Patient: Female, age 34
A 34-year-old young lady was admitted to the Department of Rheumatology and Immunology of the 2nd affiliated hospital of Chongqing Medical University (CQMU), Chongqing, China, on May 6, 2021, due to "limb joint pain for more than one month" (Figure 1). More than a month before admission, the patient developed bilateral symmetrical pains in her wrists, elbows, knees, and ankles without obvious causes, along with tenderness. These symptoms were heavier in the morning with stiffness, and slight relieving at afternoon. The involved joints were intermittent swelling, without wandering or joint deformity. During the course of disease, she had no fever, cough, expectoration, abdominal pain, and diarrhea. This lady was with a height of 160cm, and a weight of 55kg (BMI 21.48kg/m2). She was a salesperson, working at a supermarket with central air conditioning. And a dog was raised at the lady's home. She had married without a child. She had no history of smoking or alcohol consumption. There was an allergic history to cephalosporin about 10 years ago. She was born and living in Chongqing for a long time, and she had not gone to other places for a recent year. Physical examination of her whole body showed no abnormal findings.
After admission, firstly, the lady's anti-Ro antibody was positive (++), Sjogren's syndrome was suspected. However, no abnormality was found in the parotid gland and bilateral submandibular glands. Therefore, lip mucosa biopsy was performed to further exclude the diagnosis of Sjogren's syndrome. At the same time, ultrasonography of muscle and bone showed that there was some effusion in the joint cavity of the right knee joint. Along with the symptoms of joint pain, rheumatoid arthritis should be considered. Next day, the negative results of anti-cyclic citrullinated peptide (CCP) and rheumatoid factor (RF) helped decrease the possibility of rheumatoid arthritis' diagnosis. Enhanced CT scanning of chest (Figure 2) unexpectedly showed bilateral pulmonary interstitial inflammation, with multiple lymphadenopathies, thus pneumonia was considered (Figure 2A and B). Although the patient had no typical symptoms like fever, cough, expectoration, or shortness of breath, levofloxacin was given empirically with elevated neutrophils (Figure 3A). At the same time, the relevant etiological examination was further arranged; however, these results were successively showed negative (Supplementary Table 2).
On the third day, the lady's joint pain was still obvious, so she underwent an intra-articular puncture, fluid extraction, and 1 mL of Diprospan injection into the intra-articular cavity for anti-inflammatory treatment. The pathological results of lip mucosa came back and showed that no lymphocyte aggregation was found. Till then, the diagnosis of Sjogren's syndrome was completely excluded. And the patient's joint pain relived. One week later, a re-examination of chest CT scanning showed that the inflammation of both lungs was smaller, but lymphadenopathies were basically the same as compared to before (Figure 2C and D). After consultation from the respiratory department, a transfer was recommended to clarify the nature of lymphadenopathy. Doppler ultrasonography of superficial lymph nodes detected several enlarged lymph nodes on the right clavicle, with clear boundaries, and the largest one was about 1.6 x 0.7cm.
On the eighth day, the patient underwent a bronchoscopy plus endobronchial ultrasound-transbronchial needle aspiration (EBUS-TBNA) operation under general anesthesia. During the operation, a small amount of purulent secretion was found in the patient's trachea and bilateral main bronchus, which was lavaged, washed out, and sent to culture. The lavage fluid in the lower left lobe was sent for exfoliative cytology and Xpert MTB/RIF detection. Microscopically, it can be seen that the bilateral bronchial mucosa of each leaf and segment of this patient was normal, the lumen was unobstructed. And no neoplasm, bleeding, or necrosis tissues were found. Then, the ultrasonic bronchoscope was replaced. EBUS-TBNA exploration showed that the lymph nodes in group N4, N7, R10, and L11 were swollen and fused. The lymph nodes in groups N4, N7, R10, and L11 were punctured with 21G puncture needles for 1, 3, 2, and 3 times, respectively. Necrotic chips and strip tissues were extracted and sent to exfoliated cytology, tNGS and pathological biopsy detection. The whole operation process was smooth.
The results of exfoliated cytology showed a few lymphocytes and neutrophils (Figure 3B-E). Pathologist reported squeezed lymphocytes and a few epithelial-like cells (Figure 3F and G). Immunohistochemistry analysis was CK (-), Vim (+), Ki-67 (+) 1%, CEA nidus (+), CK7 (-), and anti-acid staining (-). Xpert MTB/RIF was negative. However, tNGS reported 1225 reads of Legionella pneumophila in the samples of lymph node (Supplementary Table 3). Soon a multidisciplinary team (MDT) including experts in hematology, pathology, rheumatism immunity, respiration, and infection discussed the exact cause of this young lady's hospitalization. Finally, with all the information collected, especially the tNGS results, agreement was made that the patient's condition can be rationally explained by the infection of Legionella pneumophila. Thus, levofloxacin continued. By the 15th day, joint pain of the patient was completely relieved, so she was discharged from the hospital with the advice of another week's oral levofloxacin taking.
A month later, not only did the interstitial changes in both lungs were further improved by re-examination of chest CT scanning, but also the enlarged lymph nodes began to shrink (Figure 2E and F). On the 59th day, the patient was followed up at the outpatient department. The symptoms of joint pain did not recur, the interstitial changes of both lungs on chest CT were further improved, and the enlarged lymph nodes were further reduced (Figure 2G and H). During the last follow-up of 141th day, the joint pain still did not recur. The interstitial lesions in both lungs disappeared completely on chest CT, and the enlarged lymph nodes became much smaller (Figure 2I and J).
Keywords: legionella pneumophila, case report, levofloxacin, precision treatment, tngs, targeted next-generation sequencing
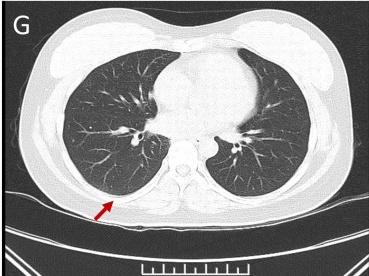
Image caption: Enhanced chest CT scanning of the patient. mediastinal lymphadenopathy were getting much smaller under mediastinal window. on the follow-up of 141th days. (Red arrow: interstitial pneumonia, blue arrow: mediastinal lymphadenopathy).